Question: Talk about the condition:
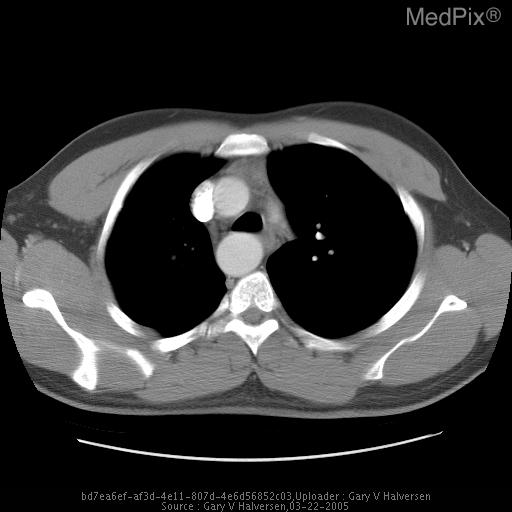
Answer: The disease is discussed as: This is the most common malformation of the aortic arch resulting in a complete vascular ring around the trachea and esophagus.The most common type of right aortic arch is right aortic arch with an aberrant left subclavian artery and it is 2-3 times more common than right arch with mirror image branching of the brachiocephalic vessels. Right arch and aberrant left subclavian artery has a 5-12% incidence of associated congenital heart disease while right arch with mirror branching of the brachiocephalic vessels has a 98% incidence of associated congenital heart disease.

Two types:
1.Origin of the left subclavian artery from a posterior aortic diverticulum from which a ductus arteriosus extends to the left pulmonary artery. The retroesophageal part of the ring is large and compression is produced by the diverticulum (Diverticulum of Kummerell).

2.Origin of the left subclavian artery from the descending aorta with a left ductus connecting the left subclavian artery to the left pulmonary artery. The retroesophageal part of the ring is small.

In both types of aberrant subclavian arteries, the vessel runs behind the esophagus.

Definitive diagnosis is now usually accomplished by CT or MRI. Both display the severity of airway narrowing and the retro-esophageal aberrant artery.Both demonstrate the large aortic diverticulum invariably at the site of airway compression with an aberrant left subclavian artery.